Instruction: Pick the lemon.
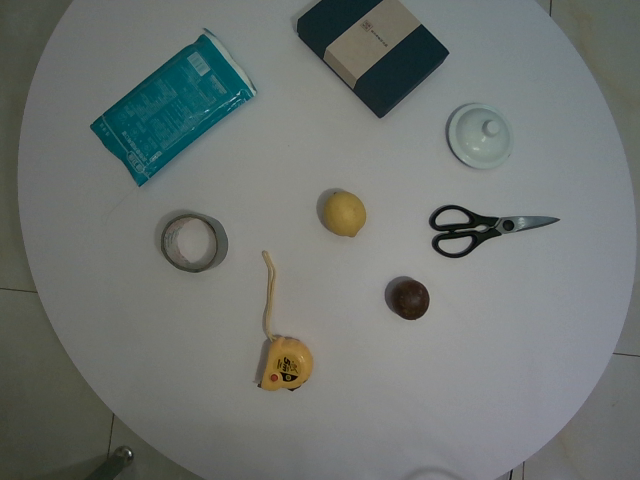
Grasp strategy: vertical